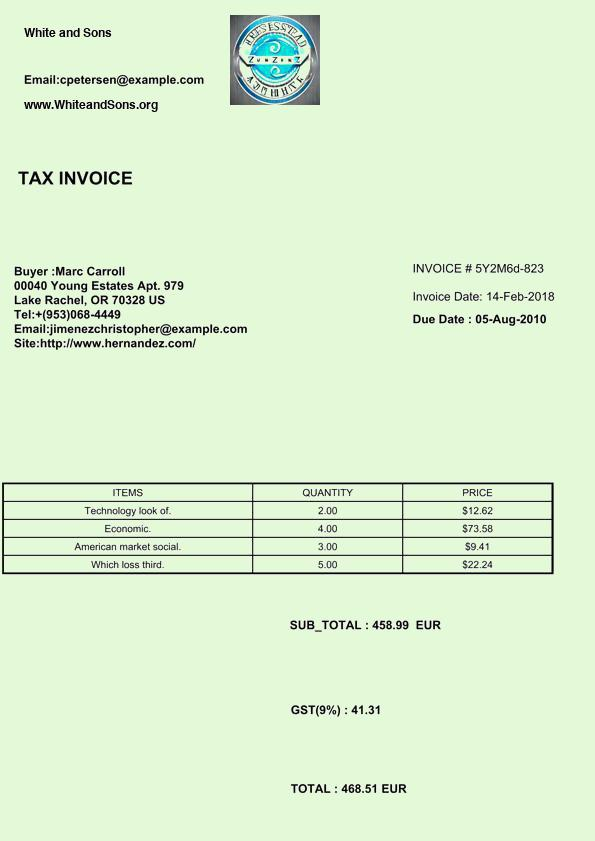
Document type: Invoice